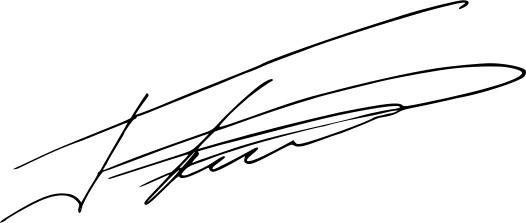
Signature of: boyko borissov